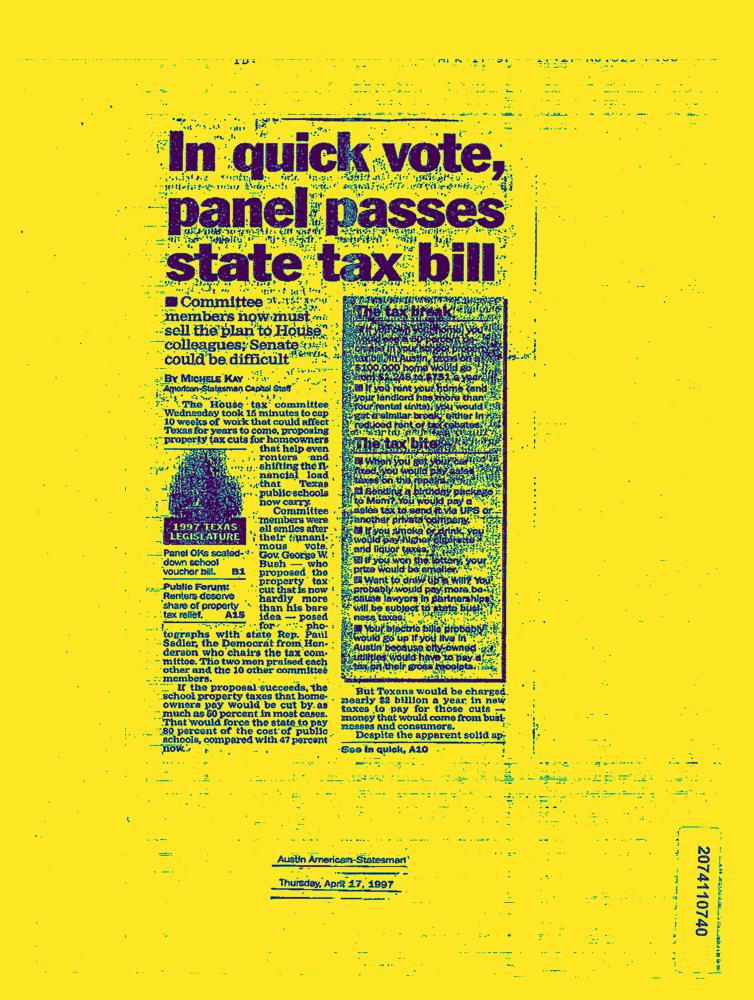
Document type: News-Article